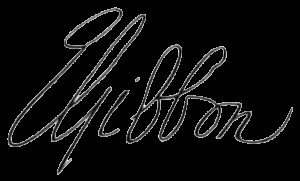
Signature of: edward gibbon